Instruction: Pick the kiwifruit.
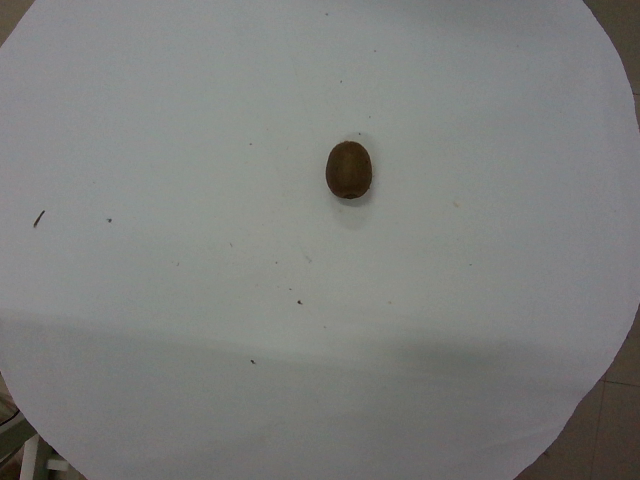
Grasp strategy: vertical